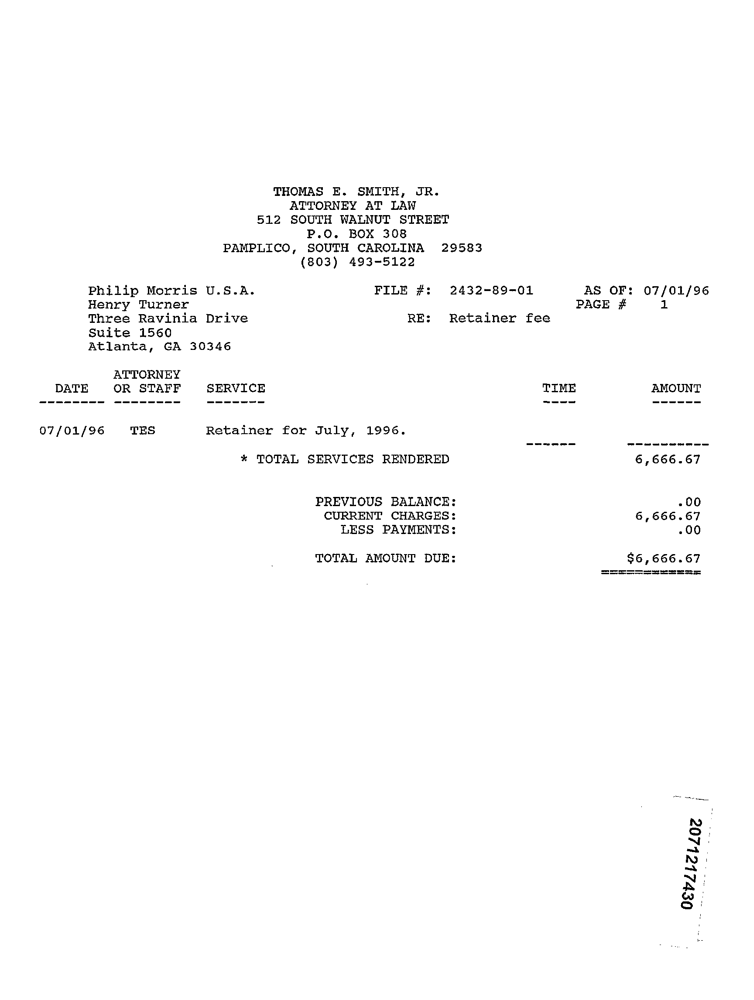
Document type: Invoice